Question: Describe the condition in detail:
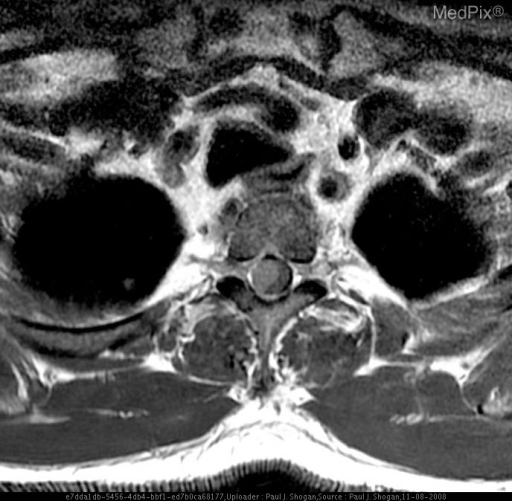
Answer: The disease is discussed as: Meningiomas account for approximately of 25% of all spinal tumors.  The peak incidence is in the fifth and sixth decades, with more than 80% occurring in women.  Ninety percent of spinal meningiomas are intradural, whereas 5% are extradural lesions.  The majority occur in the thoracic spine (80%), followed by cervical spine (15%).  The lumbar spine is an uncommon location.  Most occur lateral to the spinal cord.

Spinal meningiomas are slow-growing neoplasms, and complete tumor removal is achieved in the vast majority of patients.  Less than 10% experience tumor recurrence.  Aggressive tumors and malignant degeneration are rare.

MR scans clearly depict meningioma extension and relationship to the spinal cord.  Most meningiomas are isointense with the spinal cord on T1 weighted images, and may have a slightly higher signal intensity on T2 weighted sequences.  Moderate homogeneous enhancement is visualized following contrast administration.  Most spinal meningiomas have a broad-based dural attachment, and a dural “tail” is sometimes seen.  Occasionally, densely calcified meningiomas are hypointense and show minimal contrast enhancement.